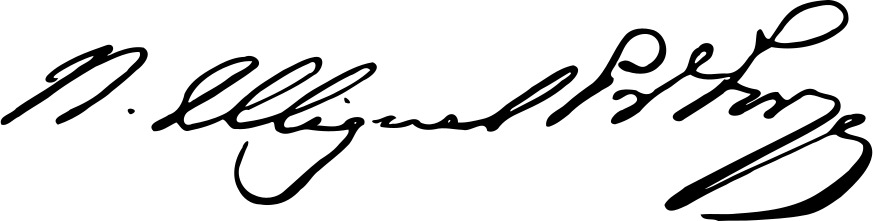
Signature of: miguel pereira forjaz